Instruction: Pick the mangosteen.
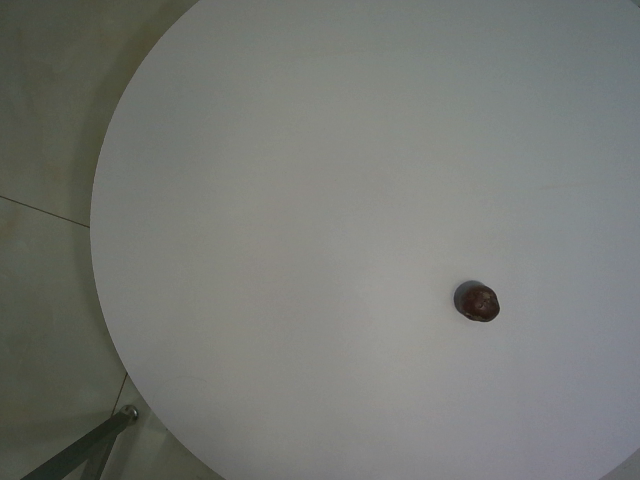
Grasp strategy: vertical